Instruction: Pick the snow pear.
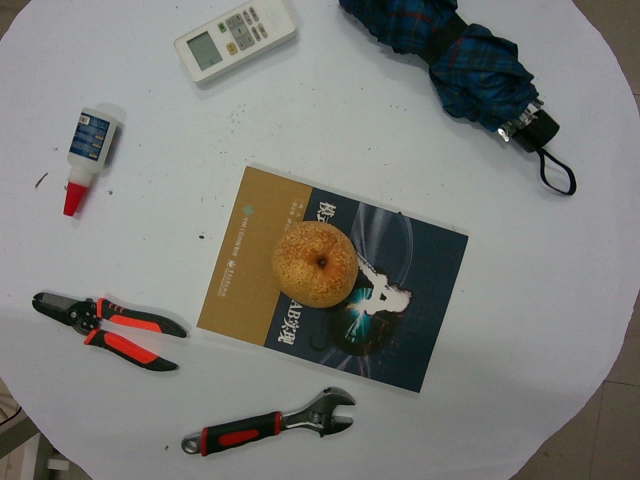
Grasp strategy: vertical